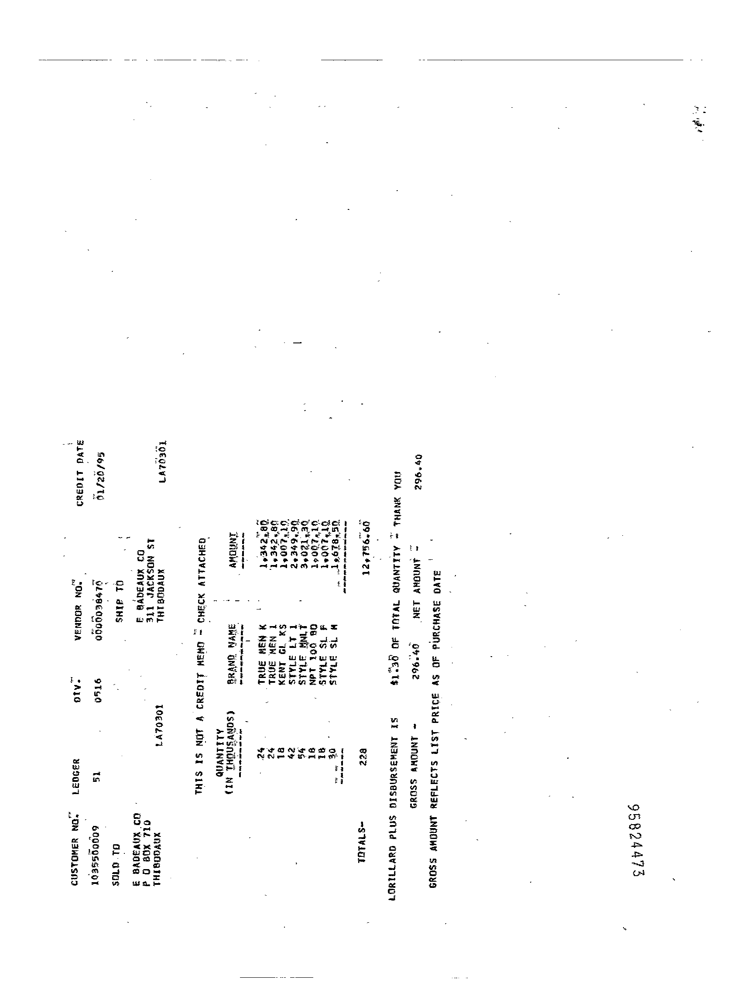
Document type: Invoice